Question: How is the property described in the document?
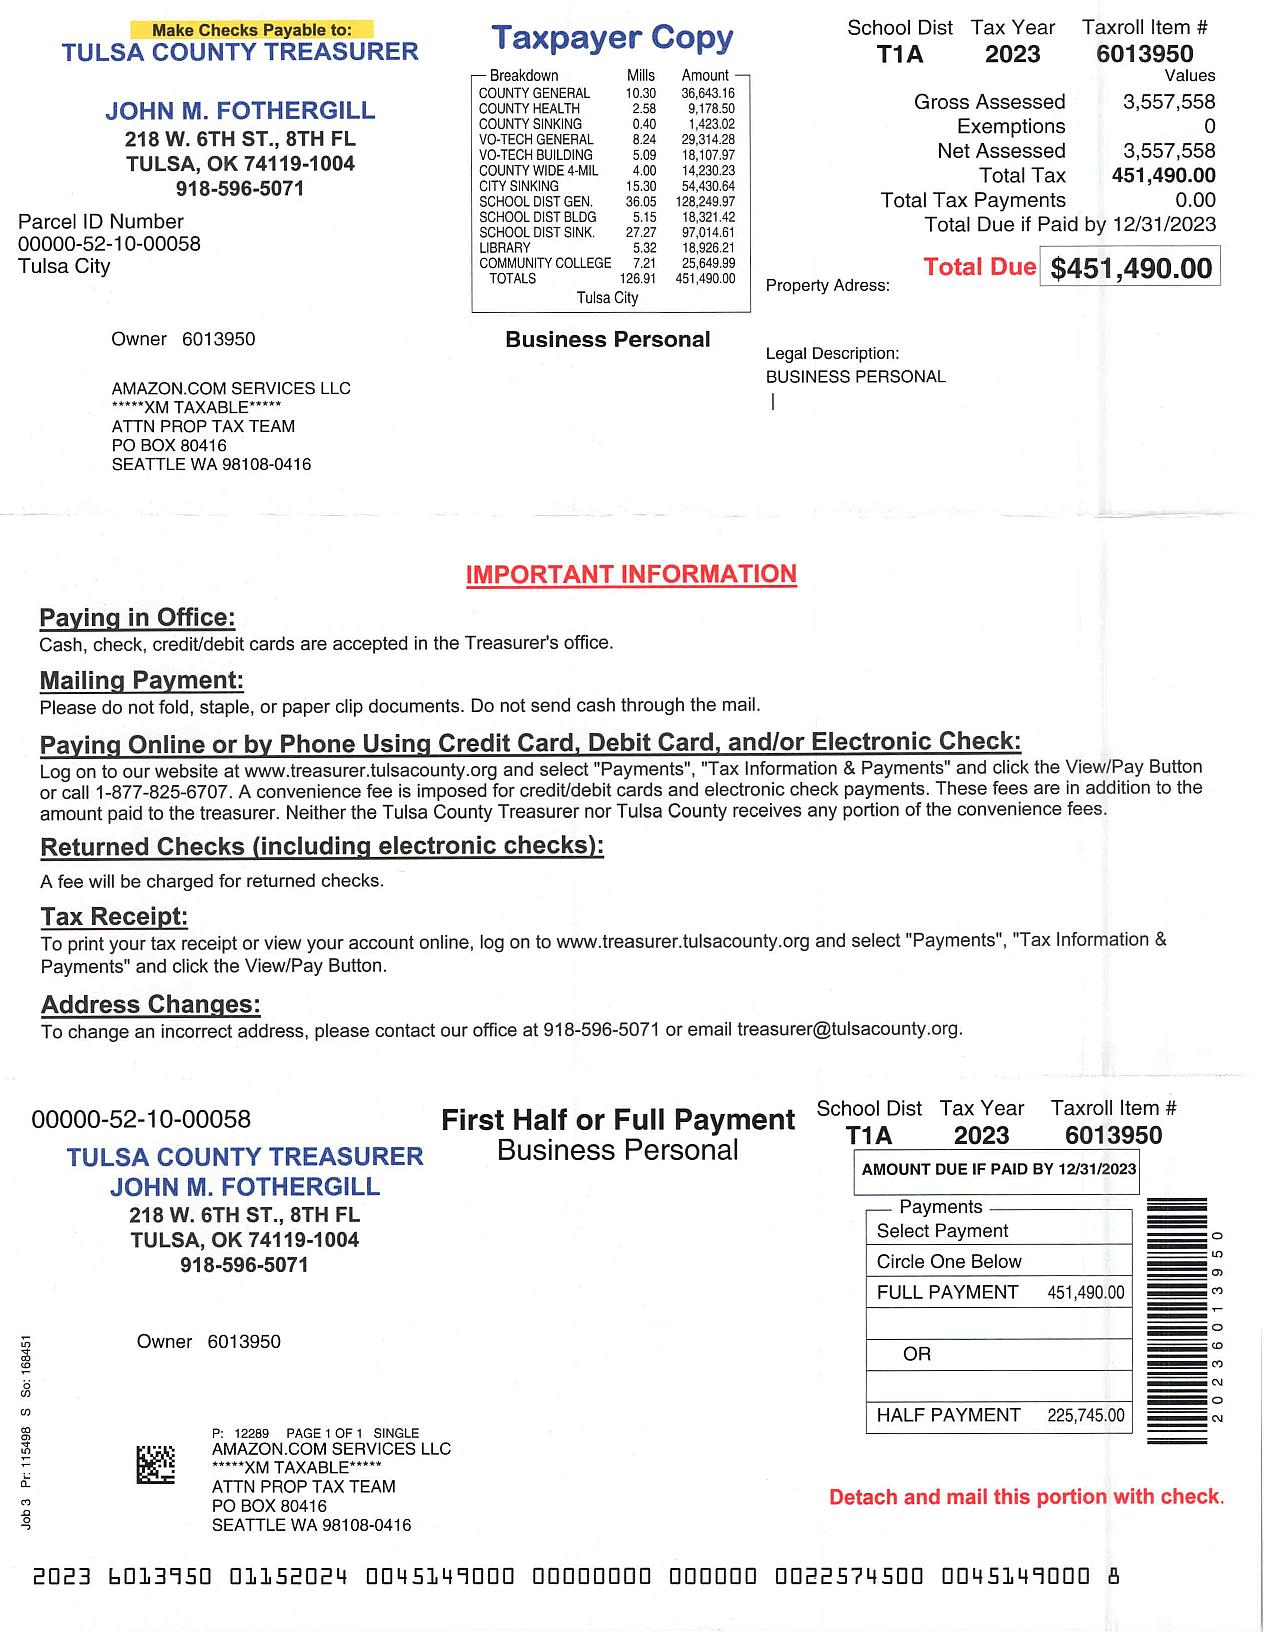
Answer: "BUSINESS PERSONAL"